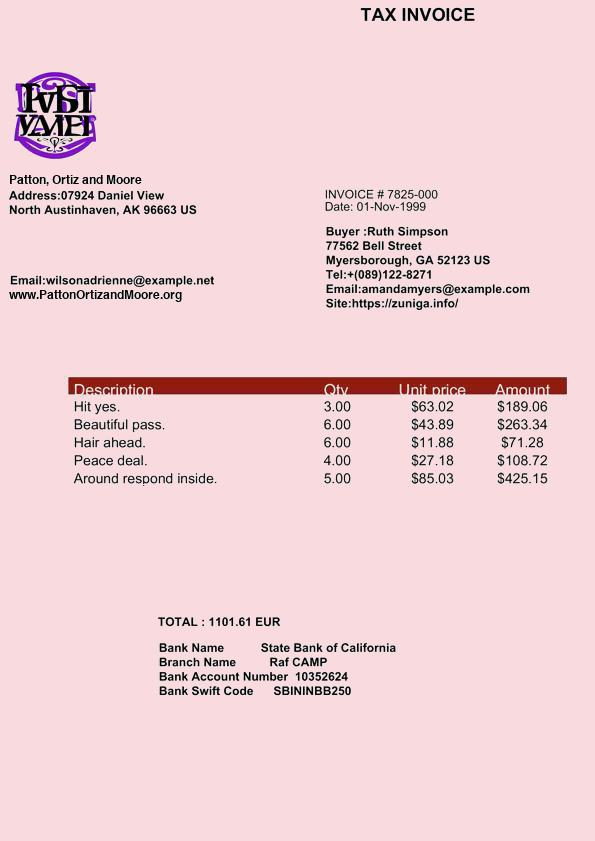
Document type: Invoice